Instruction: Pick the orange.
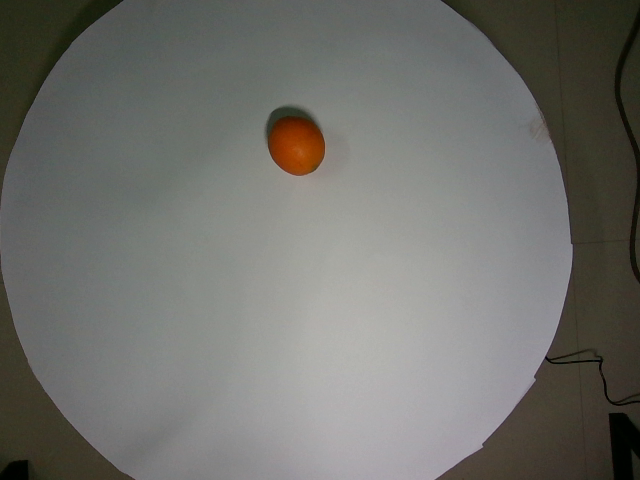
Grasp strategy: vertical